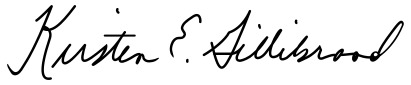
Signature of: kirsten gillibrand